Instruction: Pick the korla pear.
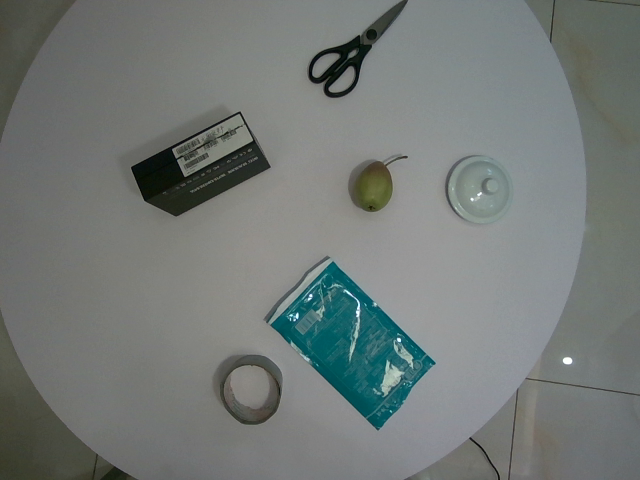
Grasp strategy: vertical